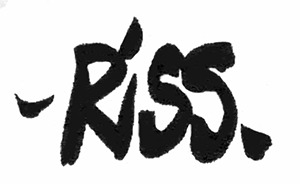
Signature of: laurent sourisseau